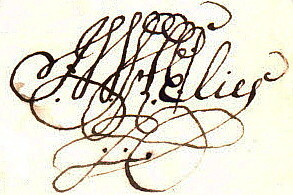
Signature of: johan wilhelm henric elies